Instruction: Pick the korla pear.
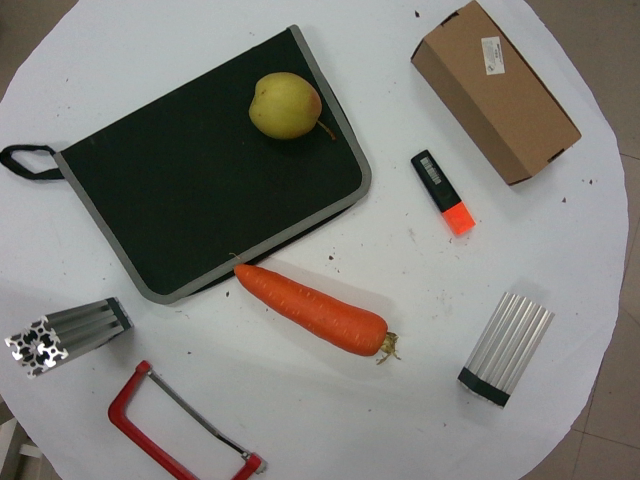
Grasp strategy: vertical